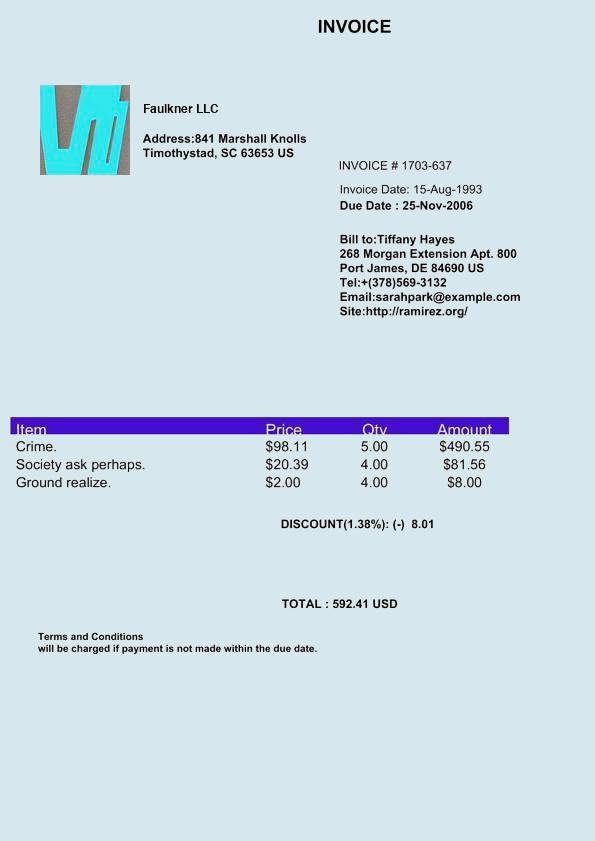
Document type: Invoice